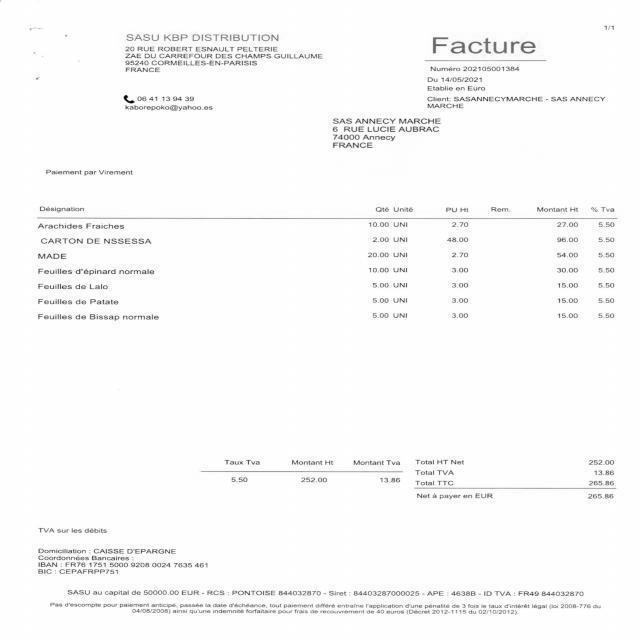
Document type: Invoice